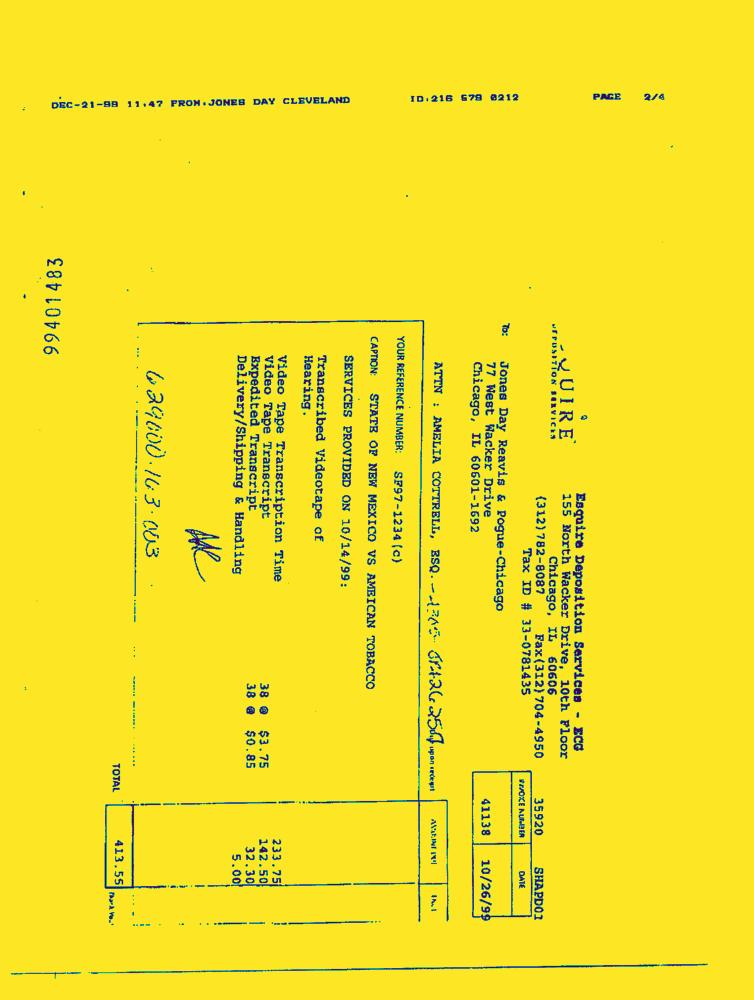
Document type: Invoice-Doc